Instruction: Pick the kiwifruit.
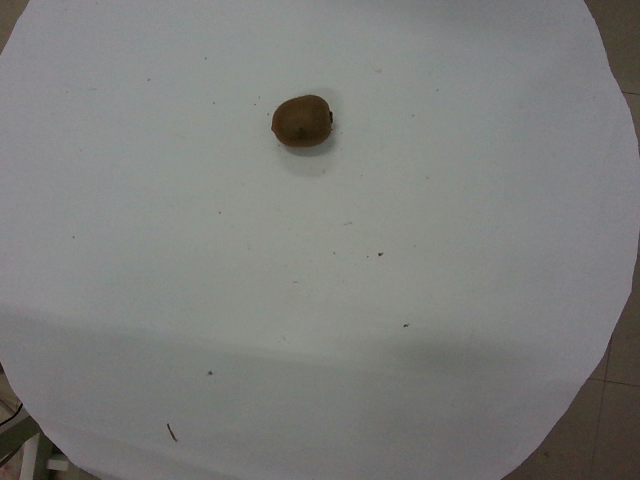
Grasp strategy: vertical